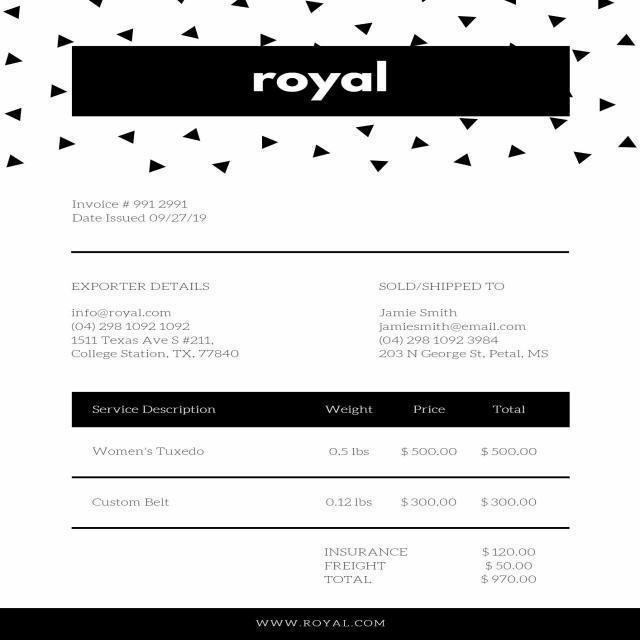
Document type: Invoice